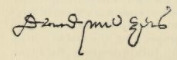
Signature of: david menzies